Question: What is the address or location of the property listed in the document?
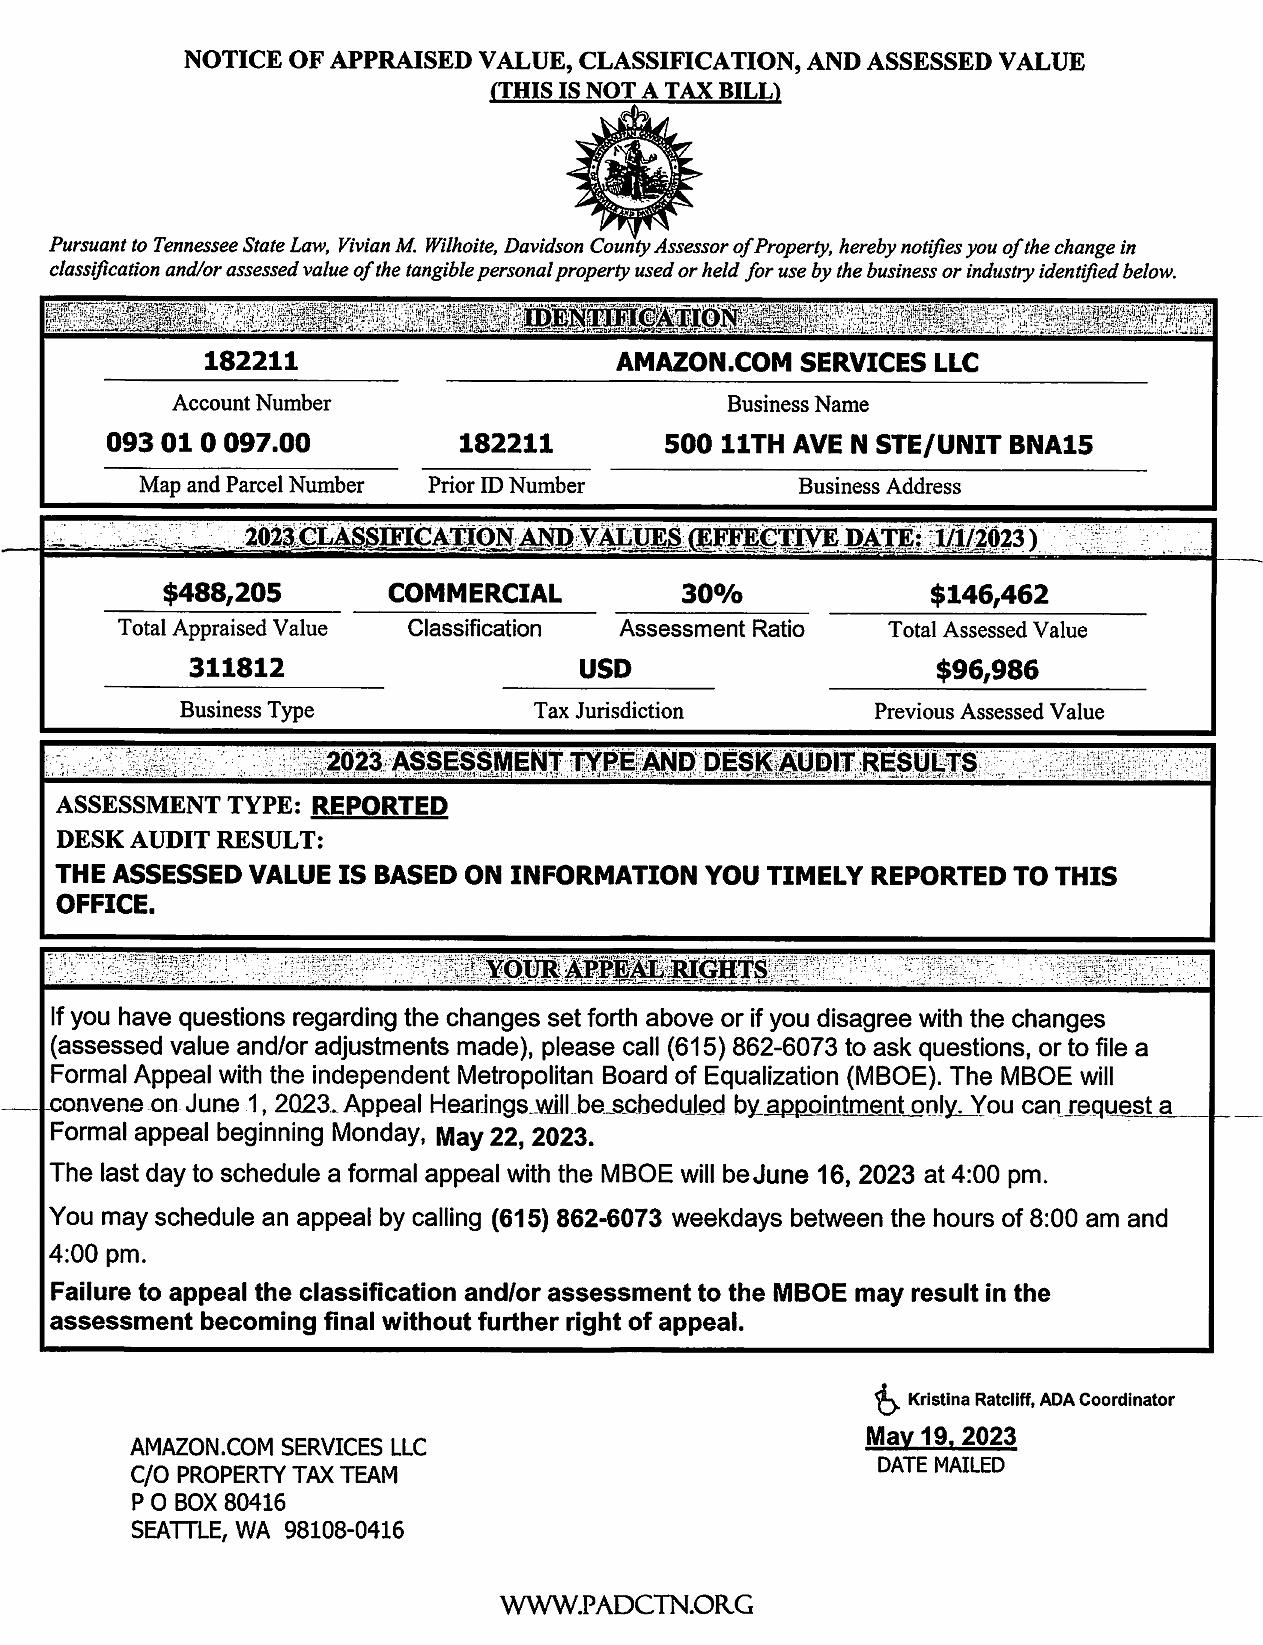
Answer: "500 11TH AVE N STE/UNIT BNA15"